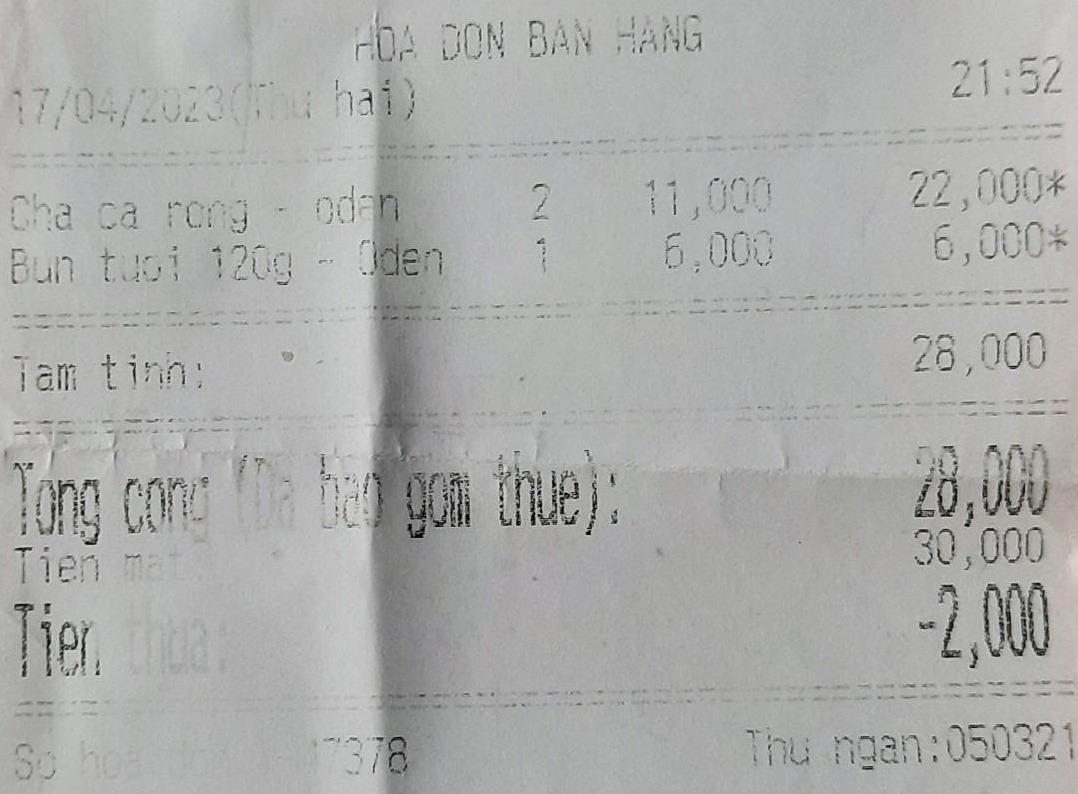
HÓA ĐƠN BÁN HÀNG
17/04/2023 (Thứ hai) 21:52

<table>
<tr>
<td>Cha ca rong - oden</td>
<td>2</td>
<td>11,000</td>
<td>22,000*</td>
</tr>
<tr>
<td>Bun tuoi 120g - Oden</td>
<td>1</td>
<td>6,000</td>
<td>6,000*</td>
</tr>
</table>

Tam tinh: 28,000

Tong cong (Da bao gom thue): 28,000
Tien mat: 30,000
Tien thua: -2,000

So hoa don: 17378 Thu ngan: 050321